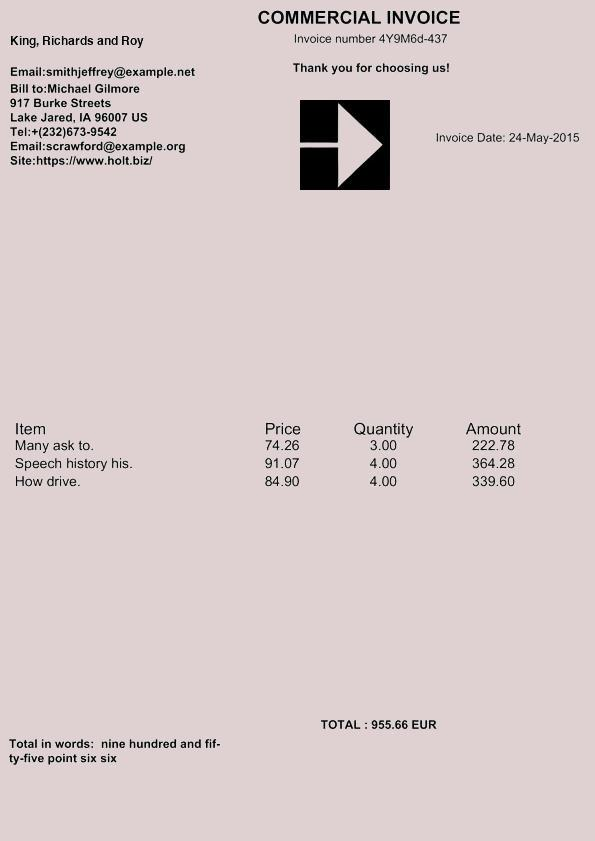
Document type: Invoice